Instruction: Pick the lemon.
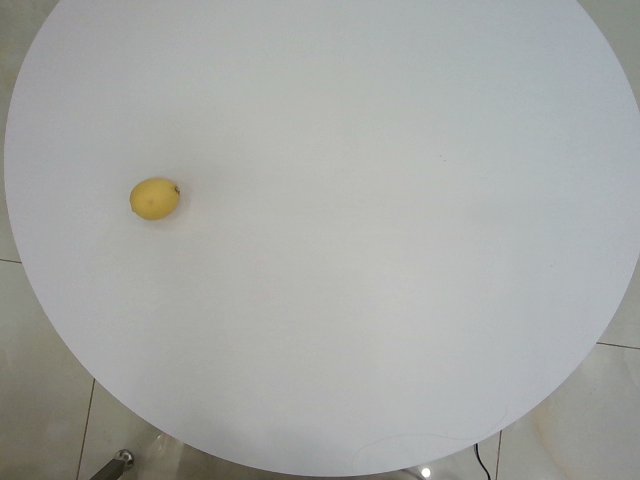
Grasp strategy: vertical